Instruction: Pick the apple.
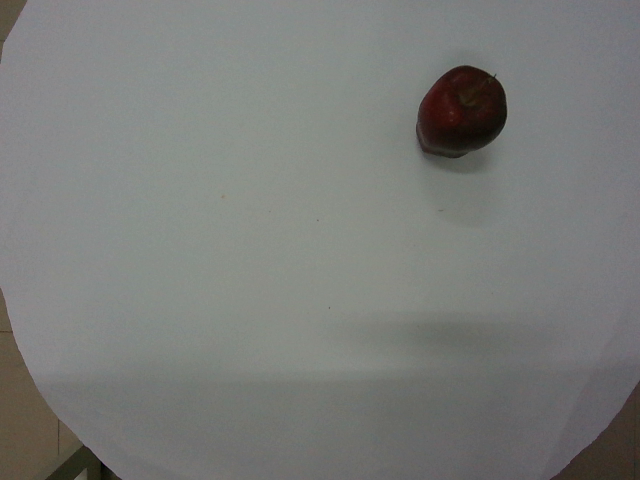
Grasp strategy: vertical